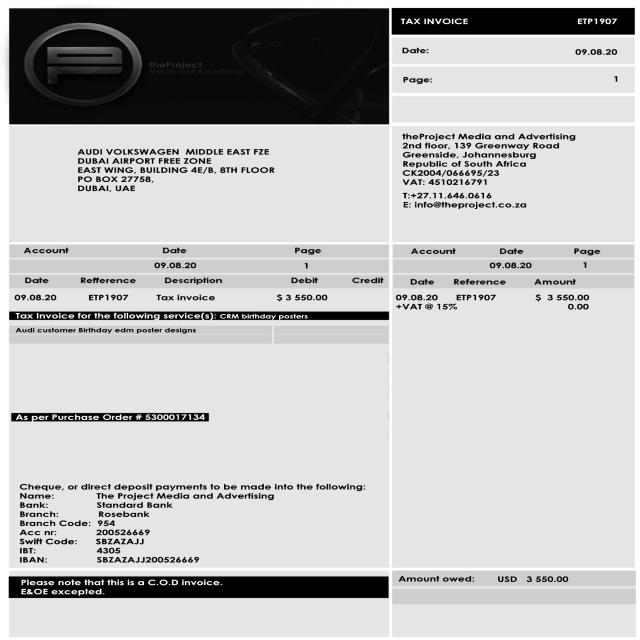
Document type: Invoice